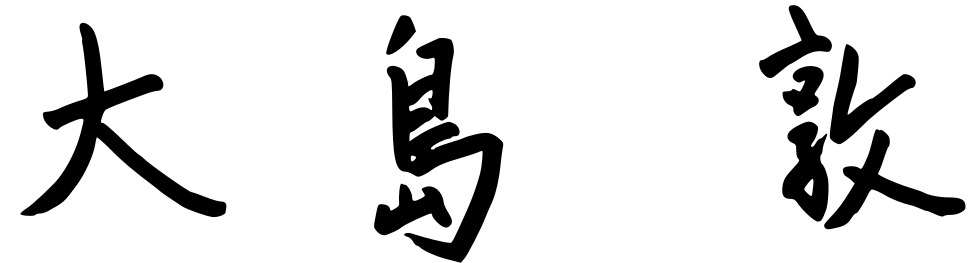
Signature of: atsushi oshima